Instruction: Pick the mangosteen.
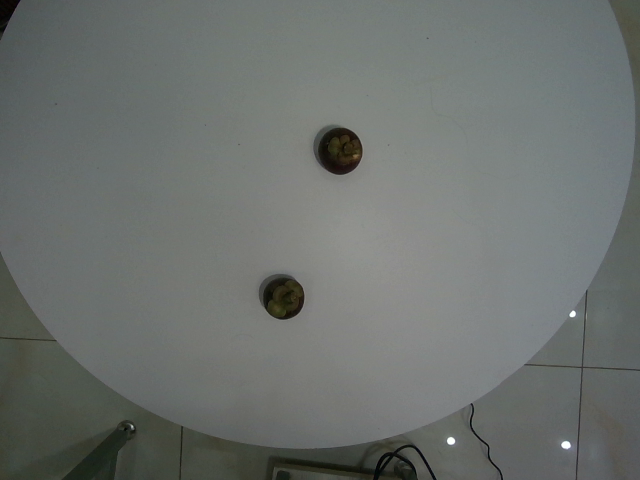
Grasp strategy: vertical